Patient: Female, age 81
The patient was an 81-year-old woman. Around June 2012 she noticed difficult breathing while walking; then as the symptom worsened she visited our hospital in October 2012. In December of the same year, bronchoscopy together with bronchoalveolar lavage (BAL) and transbronchial lung biopsy (TBLB) were performed. The dominant cells in BAL fluid were monocytes, and TBLB demonstrated mild lymphocyte infiltration and fibroblast hyperplasia. Respiratory function tests showed restrictive lung disorder with a percentage vital capacity (%VC) of 63.0%, forced vital capacity (FVC) of 1.05 L, percentage forced vital capacity (%FVC) of 55.5%, forced expiratory volume in one second (FEV1) of 1.05 L, percentage of predicted forced expiratory volume in one second (FEV1%) of 107.1%, and percentage of forced expiratory volume in one second (Gaensler's FEV1%) of 100.0%. Computed tomography (CT) showed honeycombing along with traction bronchiectasis in the subpleural and basal areas of both lungs (Fig. 1a). Findings of physical examination and blood tests showed no evidence of collagen-vascular disease or any other condition apart from idiopathic pulmonary fibrosis. Thus, based on clinical findings, the patient was diagnosed idiopathic pulmonary fibrosis (IPF). In addition, the transthoracic echocardiography showed a tricuspid regurgitation (TR) pressure gradient of 31.7 mmHg and a pulmonic regurgitation (PR) pressure gradient of 6.2 mmHg.
The patient was started on oral pirfenidone in February 2013, but this was discontinued in October 2013 because of difficulty taking oral medication. As for imaging examinations, in August 2013 these ruled out progression of IPF, but the patient showed aggravation of dyspnea and decreased oxygen saturation, as well as onset of orthopnea and rapidly progressing edema. Transthoracic echocardiography demonstrated findings consistent with congestive heart failure secondary to pulmonary hypertension (PH), and thus the patient was started on diuretic therapy. However, her condition showed little improvement and the patient was thus hospitalized for detailed examination and treatment in October 2013. Findings of physical examination upon admission included body temperature 36.9  C, blood pressure 94/52 mmHg, regular heart rate at 95 beats per minute, respiratory rate 25 breaths per minute, oxygen saturation 80% (on oxygen 3 L/min by nasal cannula), engorged jugular veins on inspection, and bilateral crepitations on auscultation.
Exacerbation of IPF was unlikely because the only significant finding from imaging examination and blood tests was elevated KL-6 that was attributed to influence of diuretic therapy given since before her admission and influence of congestion (Table 1 and Fig. 1b). In addition, after admission, transthoracic echocardiography and right heart catheterization were performed. The transthoracic echocardiographic finding suggested severe PH and a congestive condition (TR pressure gradient was 86.6 mmHg and PR pressure gradient was 16.1 mmHg total ejection isovolumetric (Tei) index was 0.44 and tricuspid annular plane systolic excursion (TAPSE) was 1.13 cm). (Fig. 2a).
Right heart catheterization showed systolic and diastolic pulmonary artery pressure (PAP) of 54 and 24 mmHg, respectively (mean PAP was 39 mmHg) and a systolic and diastolic pulmonary capillary wedge pressure (PCWP) of 16 and 0 mmHg, respectively (mean PCWP was 9 mmHg) (Table 2). After various examinations including lung perfusion scintigraphy that ruled out other diseases causative of PH, the diagnosis of PH due to IPF was established. Since treatments such as diuretic therapy and oxygen therapy do not improve circulatory failure associated with PH, on Day 12 of hospitalization the patient was started on oral bosentan at a dose of 125 mg/day, leading to rapid improvement of circulatory failure associated with PH. The dose of bosentan was increased to 250 mg/day from hospital Day 25 onward. After improvement of symptoms and findings, the patient was discharged from the hospital on long-term oxygen therapy (using Oxymizer ; dose of oxygen was 3 L/min at rest and 6 L/min on exertion) (Table 2). At the follow-up assessment one year later her pulmonary function showed no significant changes and no apparent worsening of arterial blood gases, with evident improvement of PH, WHO functional class, maximum exercise tolerance on treadmill exercise testing, right heart catheterization, and transthoracic echocardiography (Table 2 and Fig. 2b).
Keywords: bosentan, endothelin antagonist, ipf, idiopathic pulmonary fibrosis, idiopathic pulmonary fibrosis, pap, pulmonary artery pressure, ph, pulmonary hypertension, pulmonary hypertension, respiratory failure
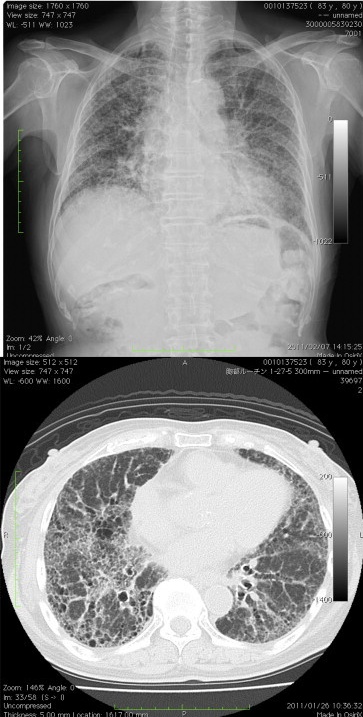
Image caption: (b). Chest roentgenogram and computed tomography at exacerbation of pulmonary hypertension Compared with Fig. 1a, the findings did not show marked progression of IPF, while congestion was prominent with an increased cardiothoracic ratio.